Question: What might the diagnosis be?
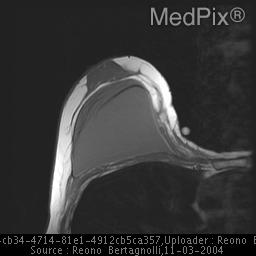
Answer: The possible diagnosis includes silicone implant rupture.